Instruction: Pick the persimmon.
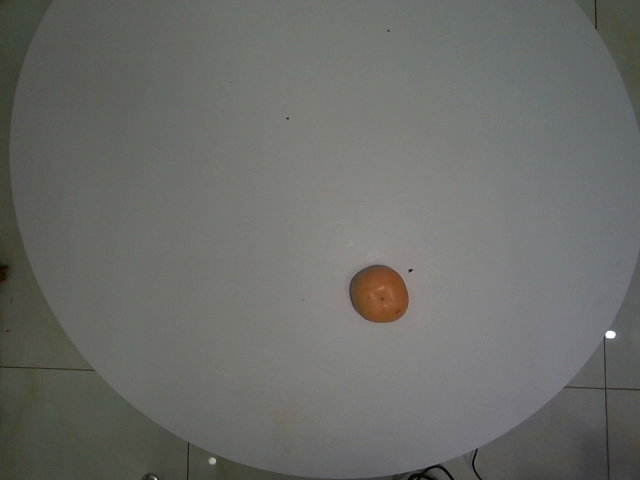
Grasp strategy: vertical